Question: What is the potential diagnosis?
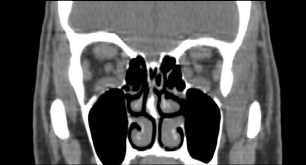
Answer: The possible diagnosis includes Graves' Ophthalmopathy
Pseudotumor
Lymphoma.